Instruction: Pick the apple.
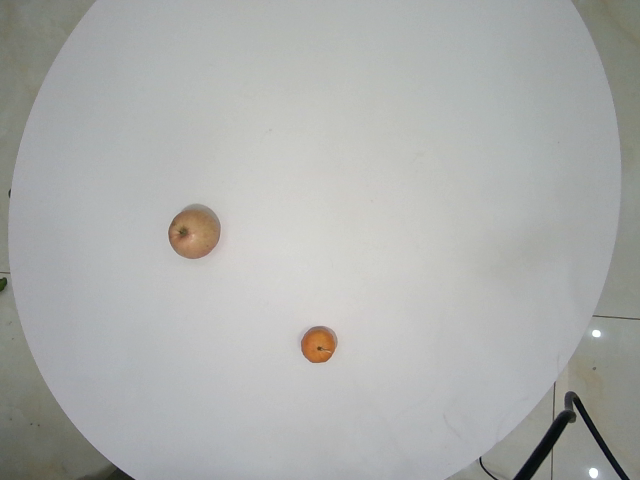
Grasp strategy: vertical